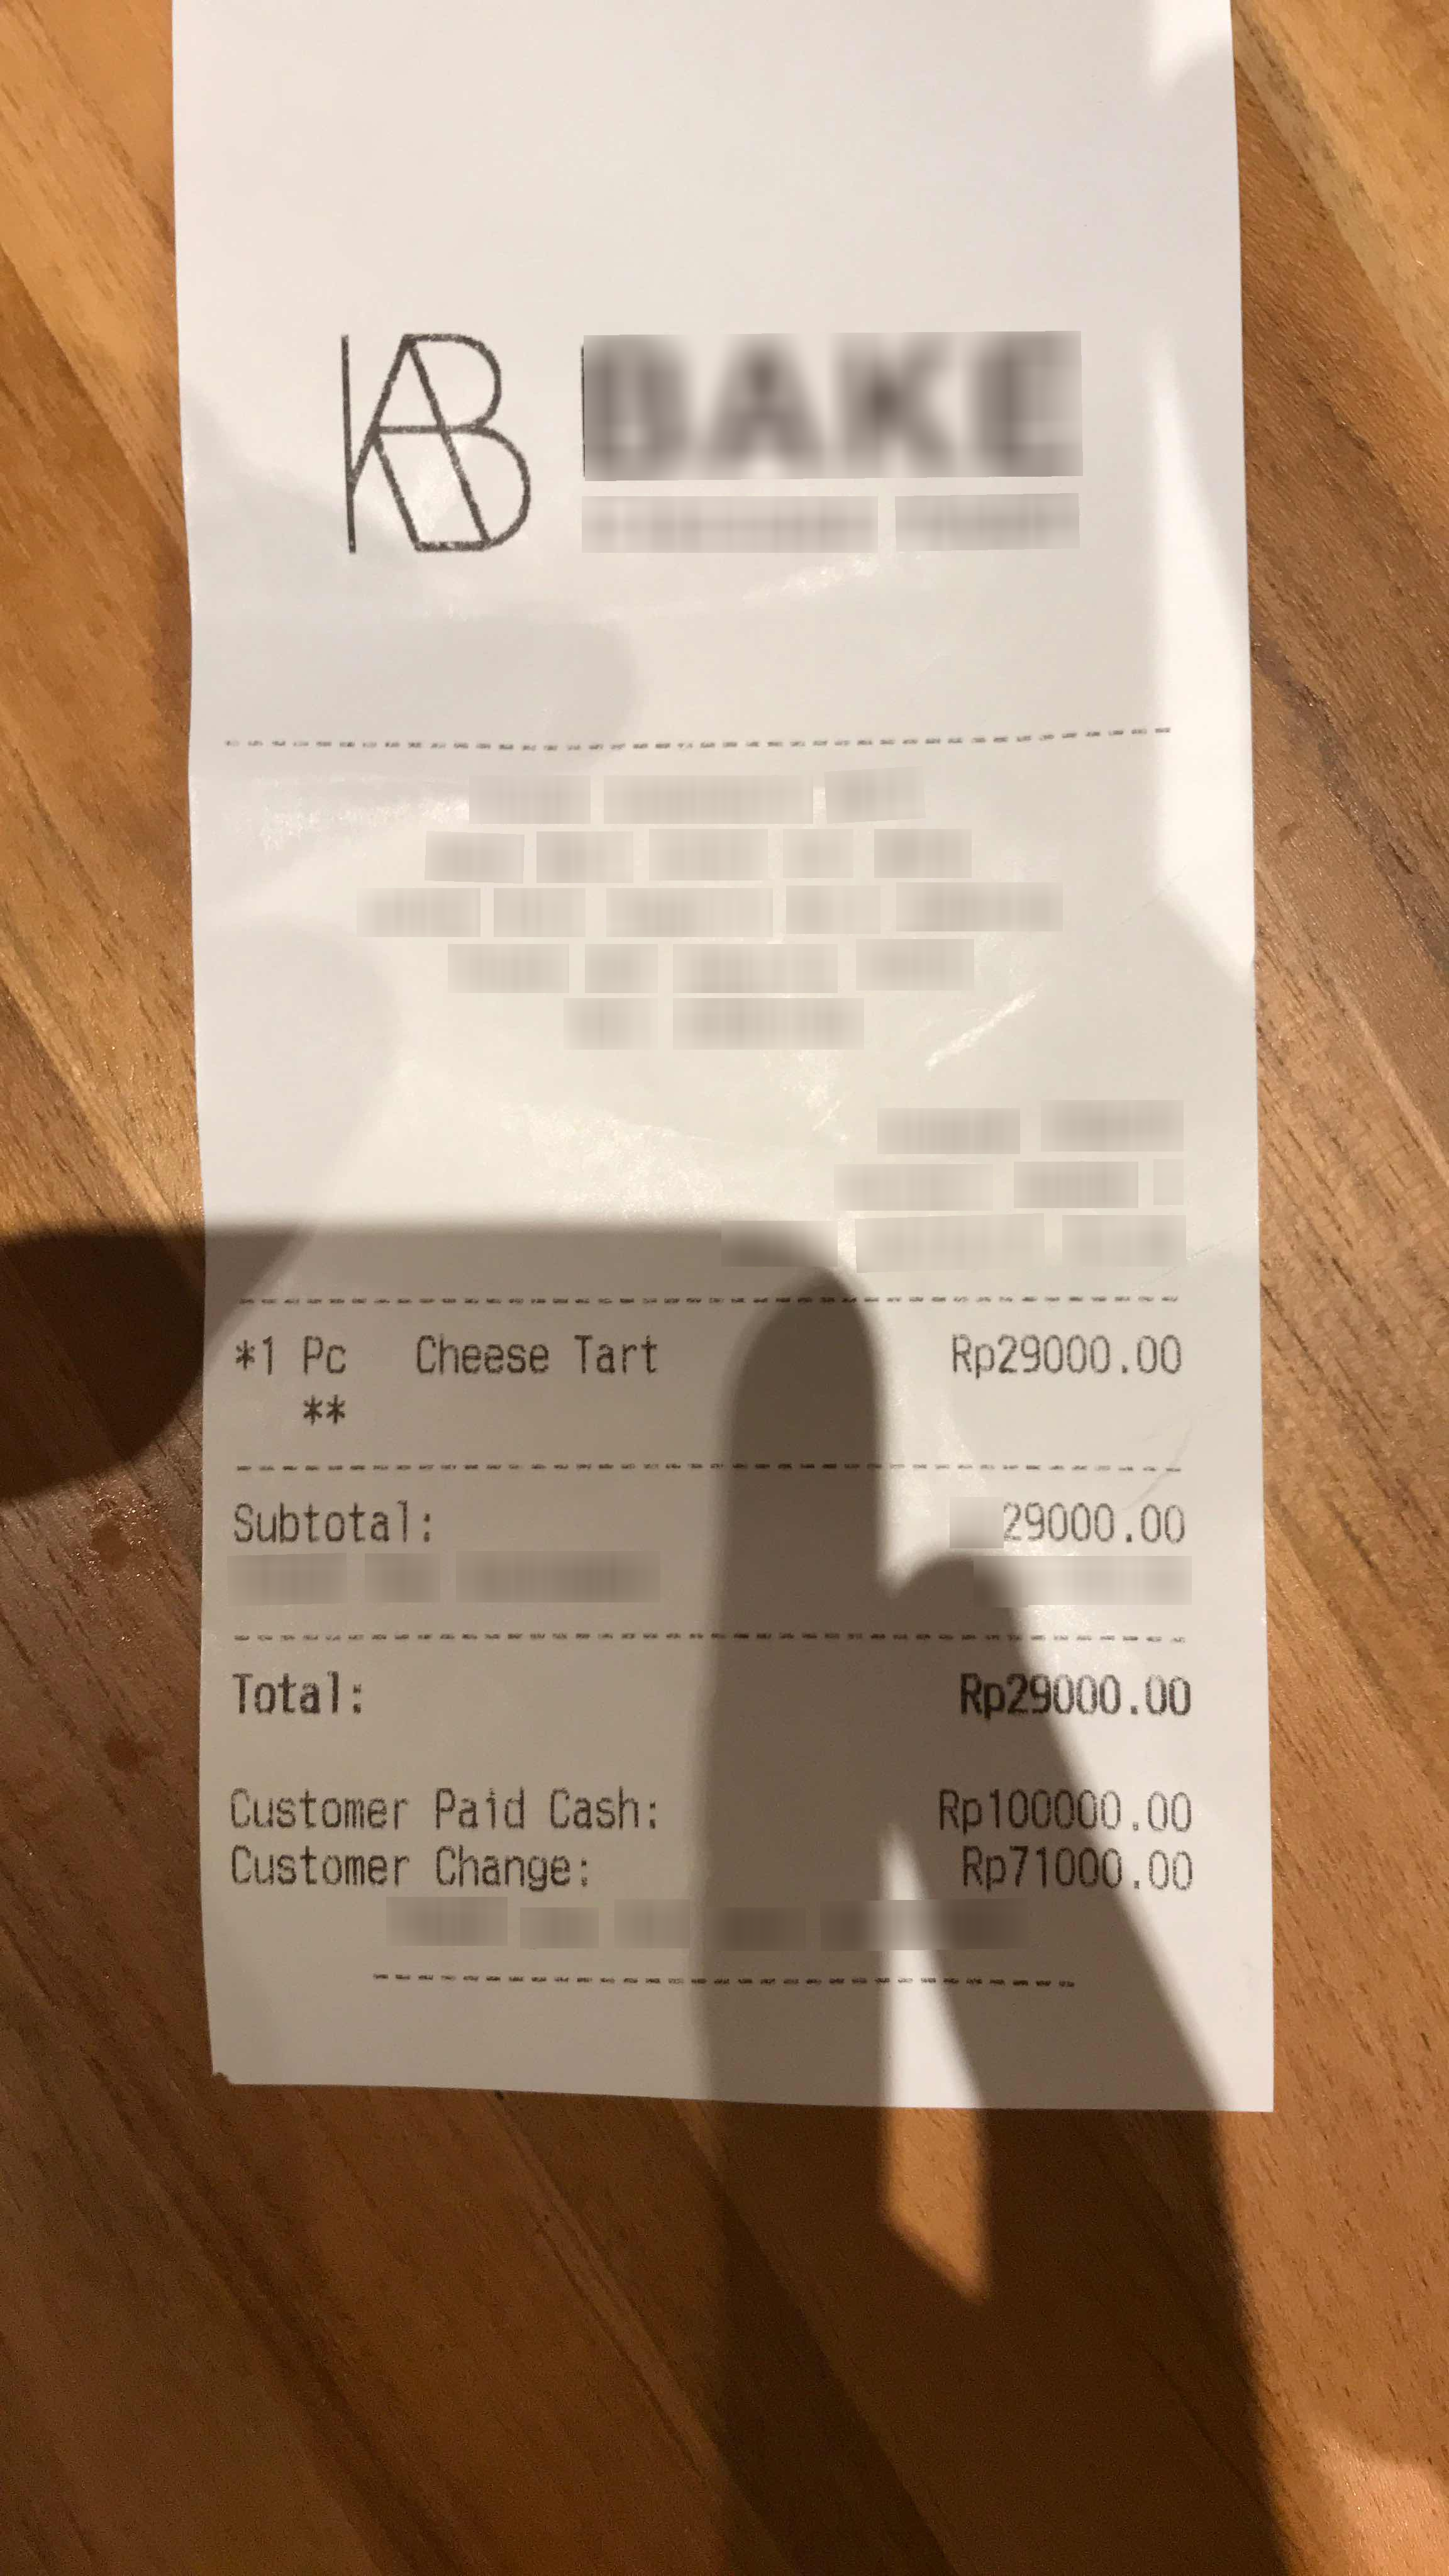
Number of items: 3
Subtotal: 29000.00
Total: Rp 29000.00
OCR text regions:
text: *1
text: Pc
text: Cheese
text: Tart
text: Rp 29000.00
text: Total:
text: Rp 29000.00
text: Customer
text: Paid
text: Cash:
text: Rp 100000.00
text: Customer
text: Change:
text: Rp 71000.00
text: Subtotal:
text: 29000.00